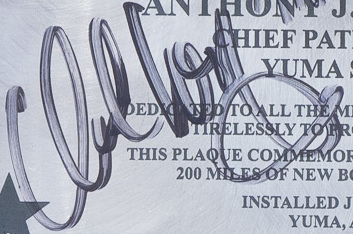
Signature of: chad wolf